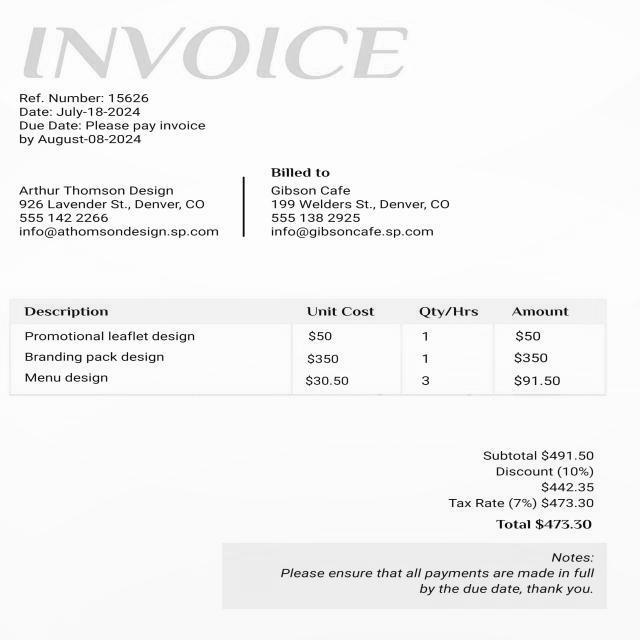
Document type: Invoice